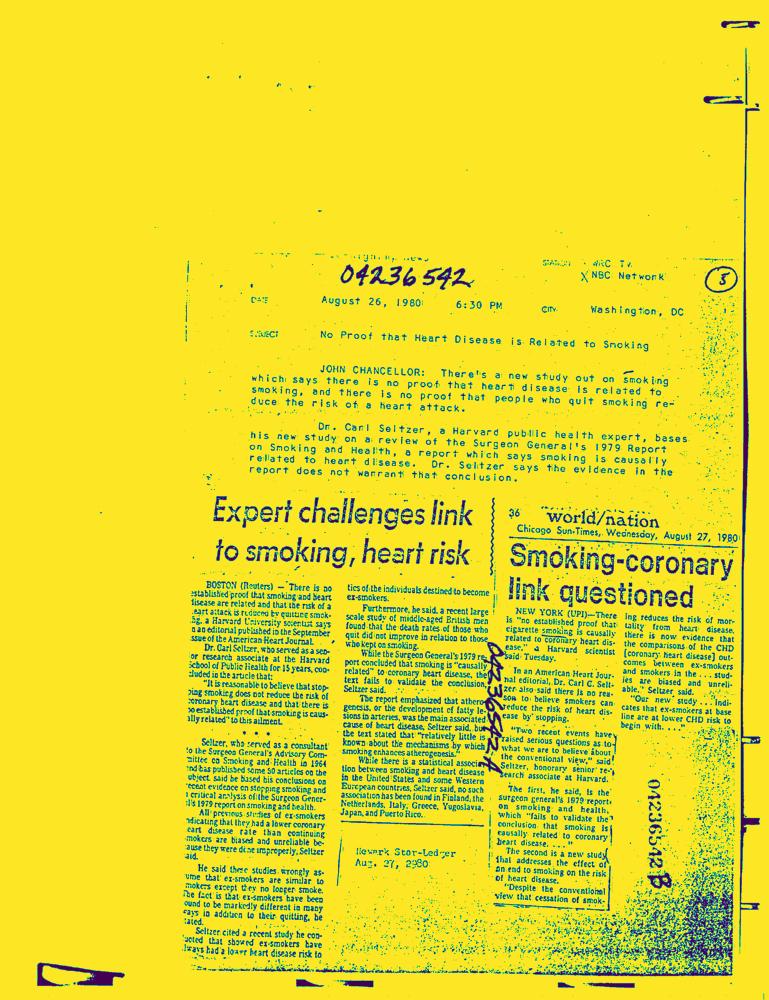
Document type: News-Article